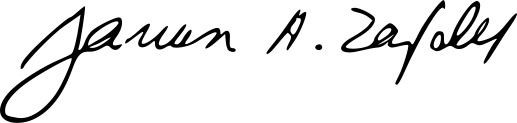
Signature of: janusz zajdel